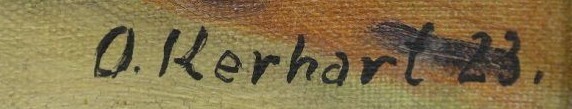
Signature of: oldřich kerhart